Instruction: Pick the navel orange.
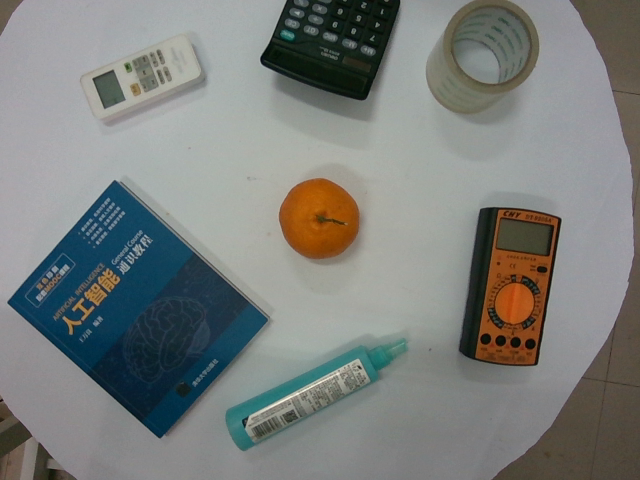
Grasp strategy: vertical